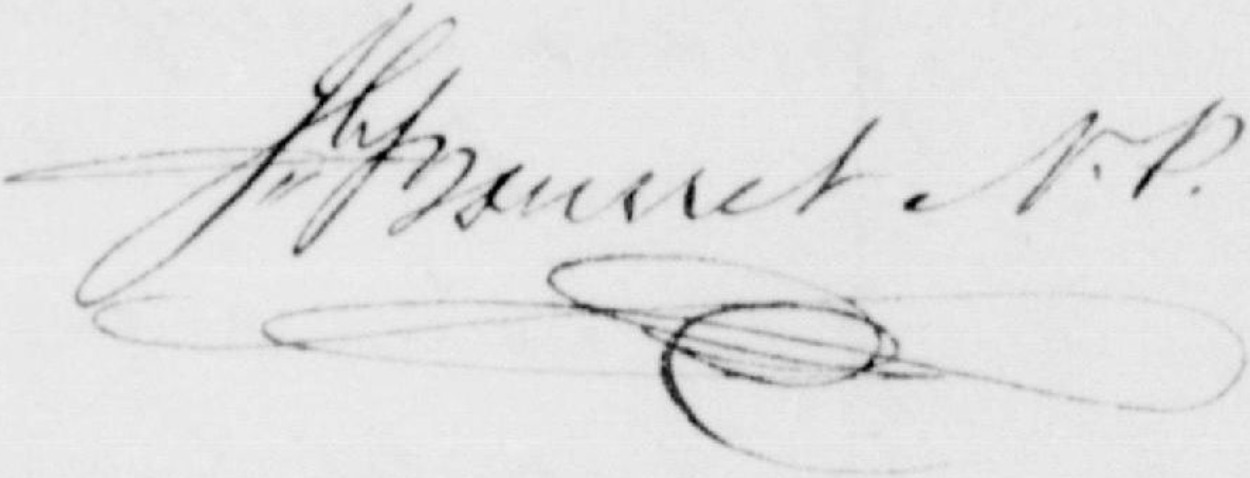
Signature of: joseph bourret